Question: What is the suspected problem?
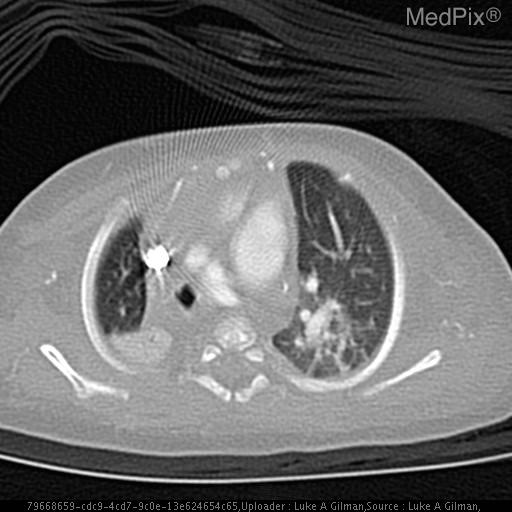
Answer: The findings suggest CXR DOL 0: Endotracheal tube with distal tip over the top of the carina.  Enteric tube with the distal tip lying over the clavicular heads in the setting of known esophageal atresia.

CT CHEST W/ & W/O CONTRAST DOL 56:
1. R-SIDED AORTA W/ RMSB INTERPOSED BETWEEN THE DESCENDING AORTA AND R PULM ARTERY RESULTING IN CONSOLIDATION AND ATELECTASIS IN R LUNG BASE.
2. DISTAL TRACHEAL ATRESIA AND BRONCHIAL ATRESIA.
3. ESOPHAGEAL ATRESIA W/ BLIND ENDING POUCH ENDING JUST ABOVE THE AORTIC ARCH.
4. LIVER IS ENLARGED W/ LIKELY 2CM ABSCESS IN R HEPATIC LOBE. SPLEEN ENLARGED MEASURING 7.4 CM CRANIOCAUDALLY.
5. MIDLINE FUSION OF INFERIOR POLES SUGGESTIVE OF HORSESHOE KIDNEY.. 1. The distal trachea is atretic, as well as the bilateral mainstem bronchi.
2. The RMSB is interposed between the R pulmonary artery and descending aorta.. The patient might have a history of 56 d/o male in NICU with history of imperforate anus, malrotation, tracheal and esophageal atresia, s/p multiple bowel surgeries and gastrostomy tube placement who presents with decreased lung sounds throughout the R lung and collapsed RMSB on bronchoscopy..